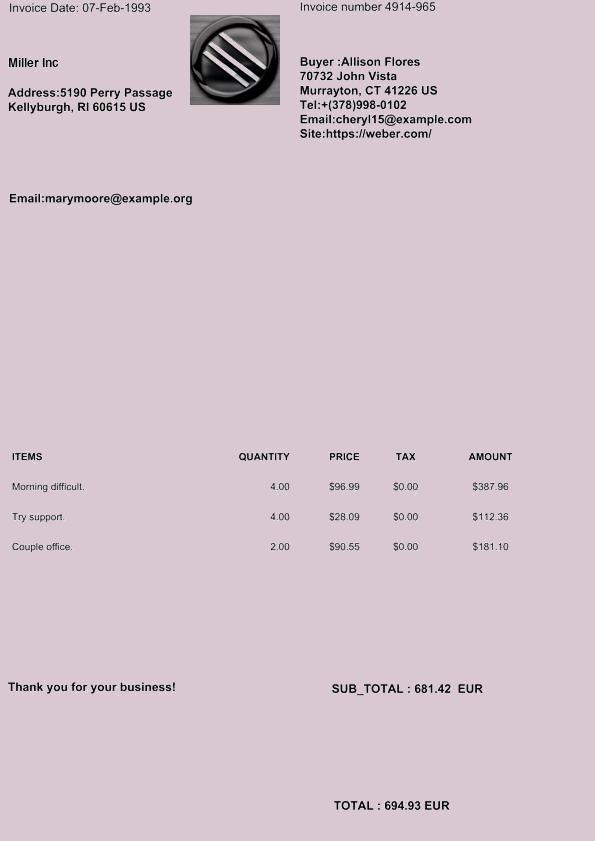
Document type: Invoice